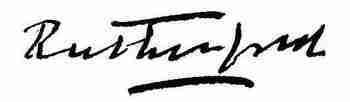
Signature of: ernest rutherford